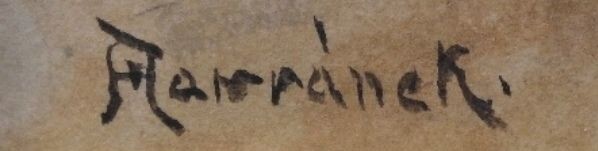
Signature of: bedřich havránek